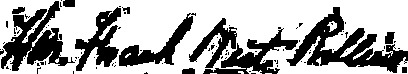
Signature of: frank w rollins